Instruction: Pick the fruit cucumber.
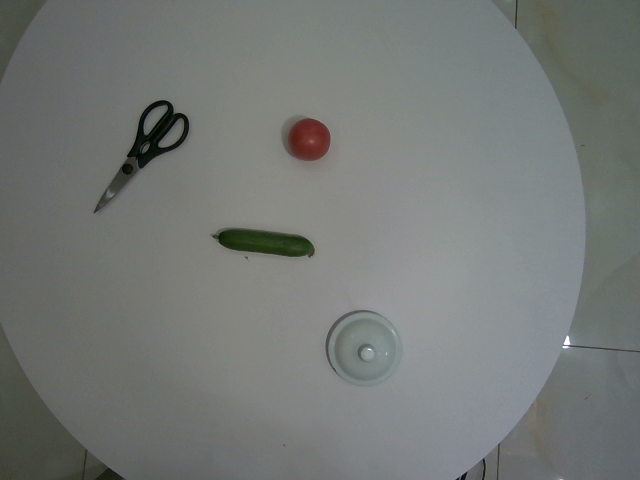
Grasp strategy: vertical